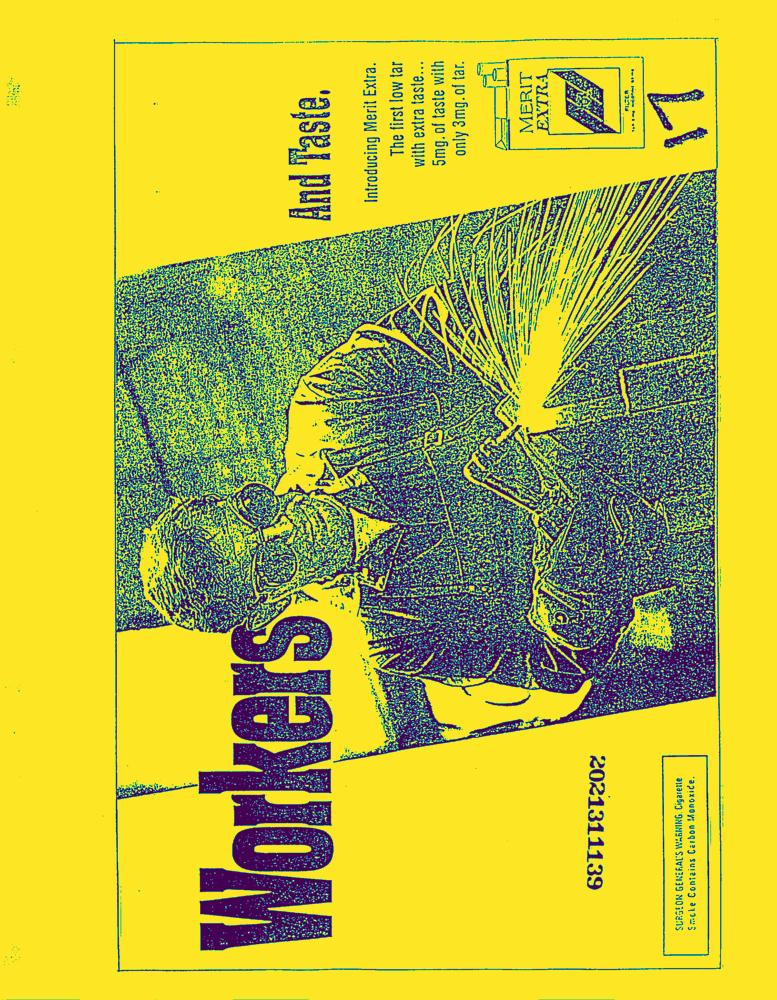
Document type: AD